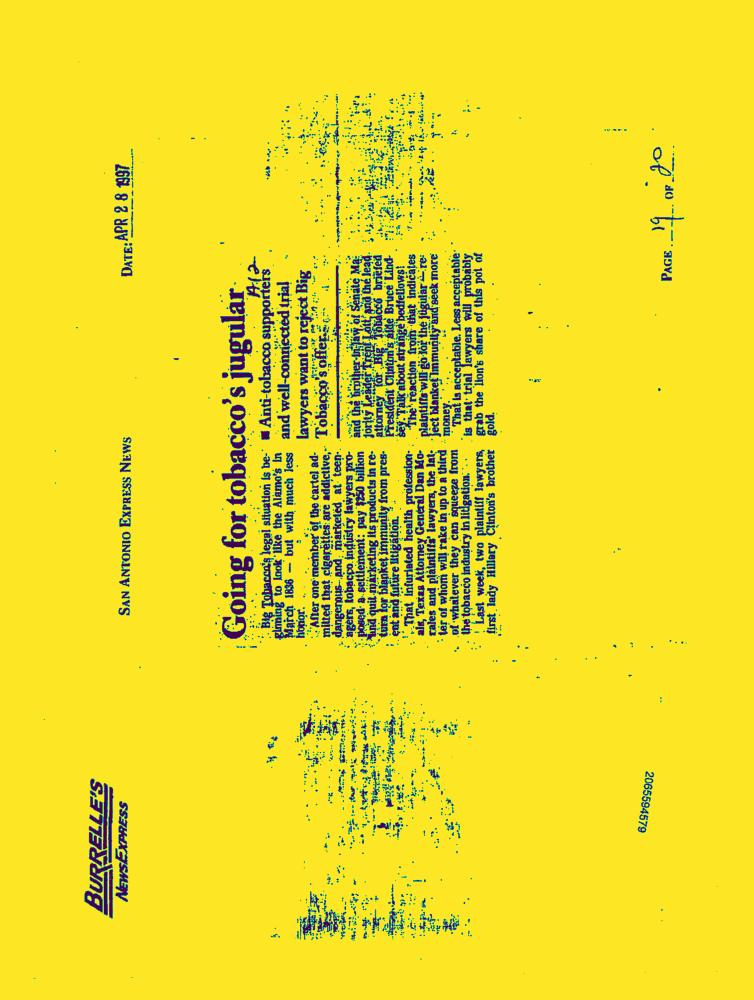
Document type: News-Article